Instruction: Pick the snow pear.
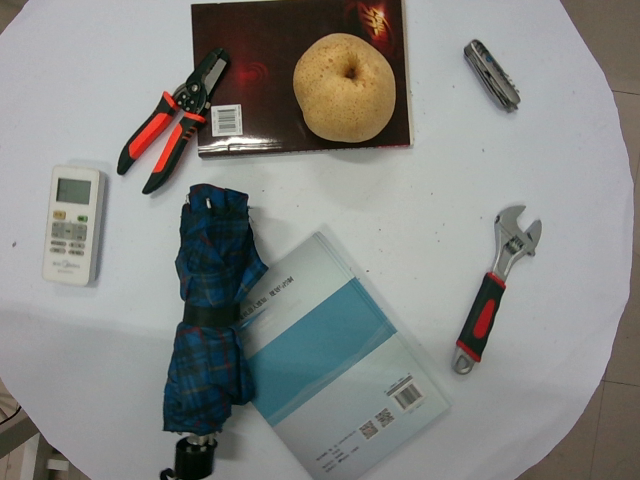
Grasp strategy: vertical